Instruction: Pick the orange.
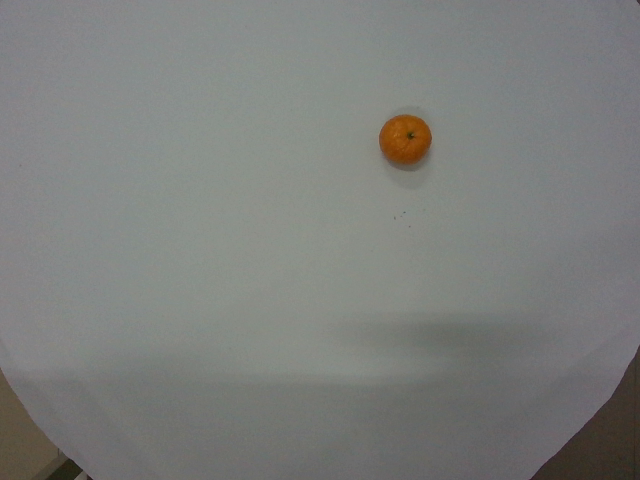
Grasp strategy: vertical